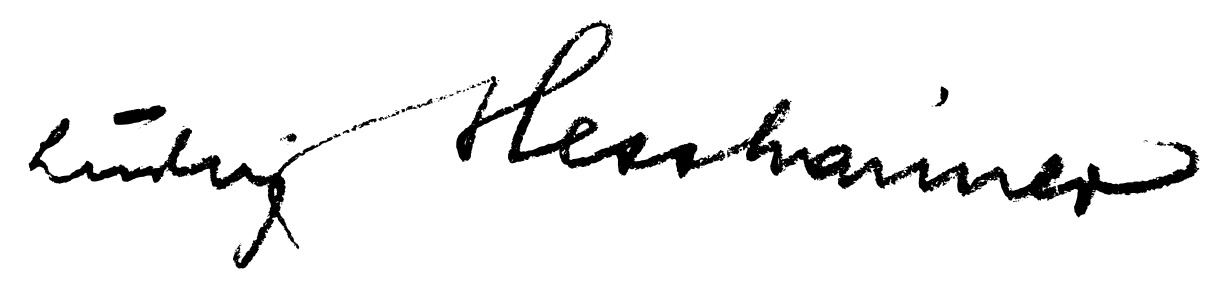
Signature of: ludwig hesshaimer